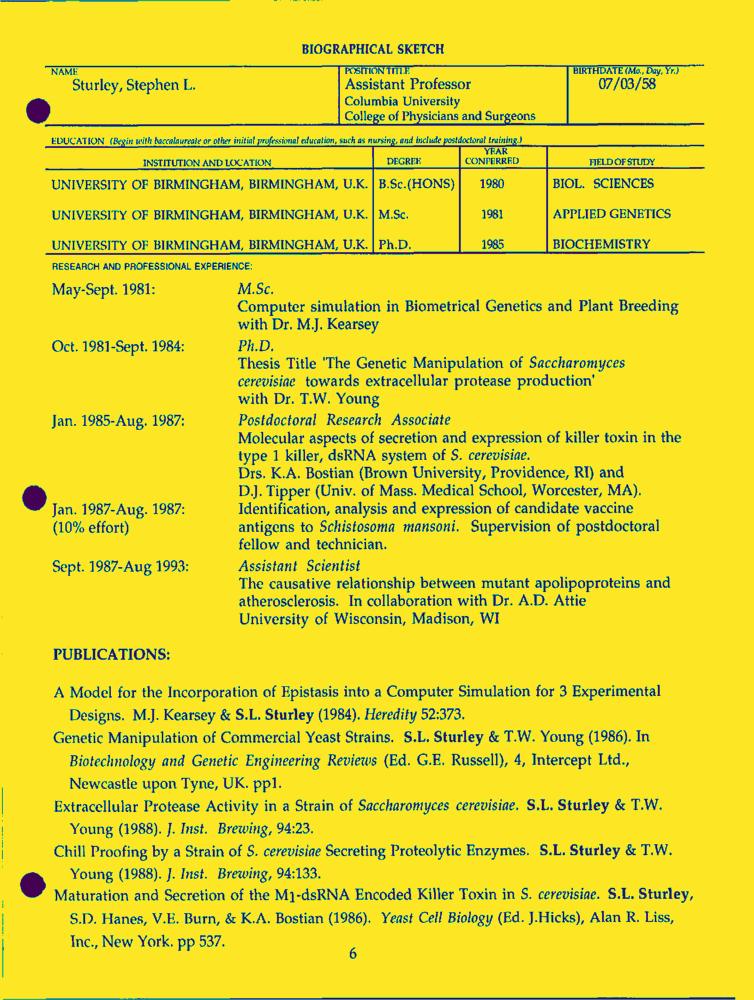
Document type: Resume-Doc